Question: How is the history relevant to the case?
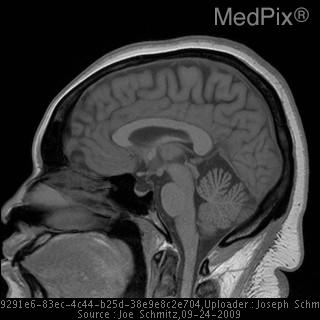
Answer: The patient's history of 39 y/o woman with worsening headaches and blurry vision x 6 weeks. is key in understanding the case.